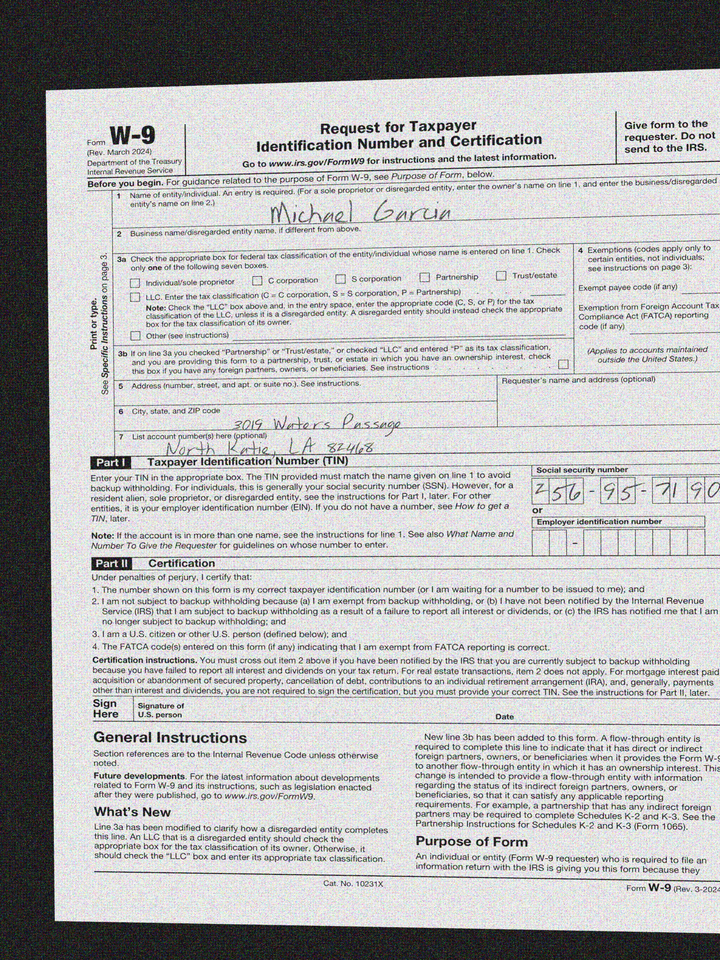
adr1: 3019 Waters Passage
adr2: North Katie, LA 82468
cbx: no
ssn: 256957190
enm: Michael Garcia